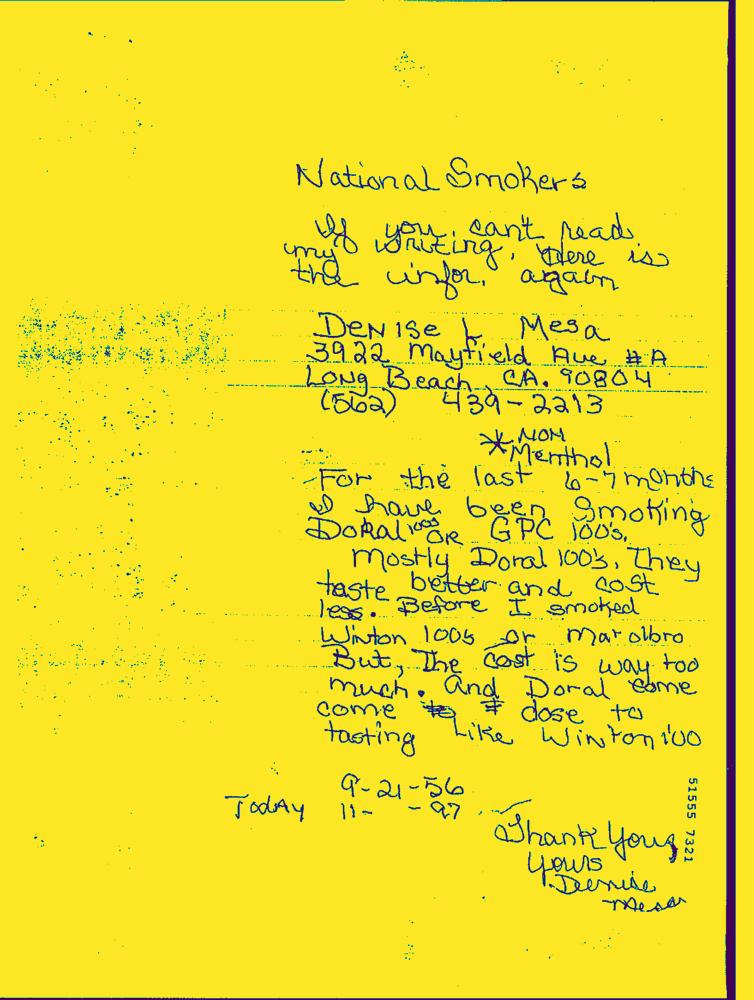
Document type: Hand-Written